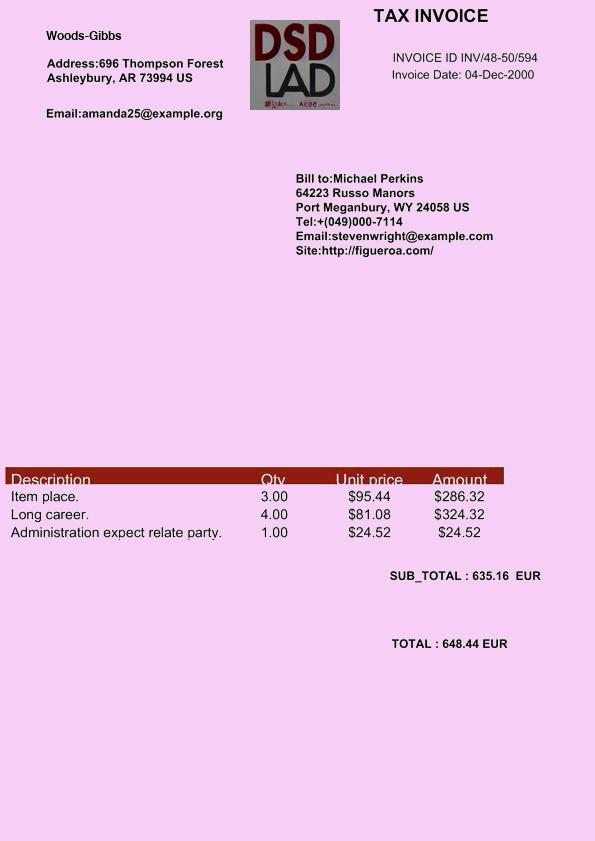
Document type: Invoice